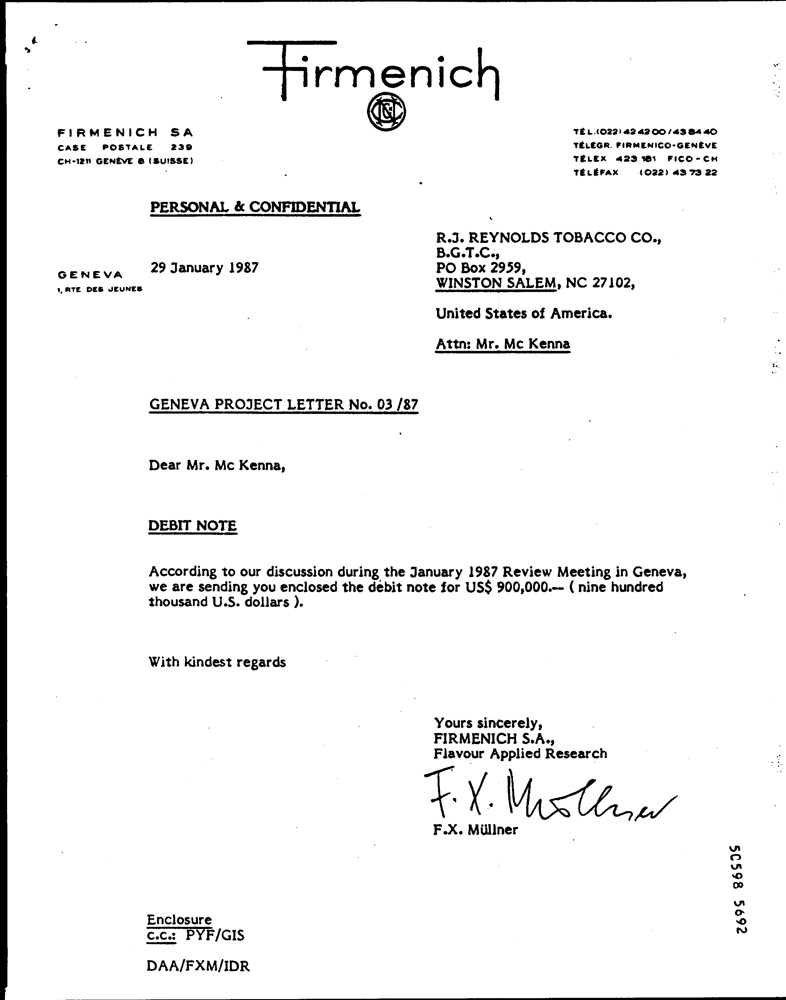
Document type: Invoice